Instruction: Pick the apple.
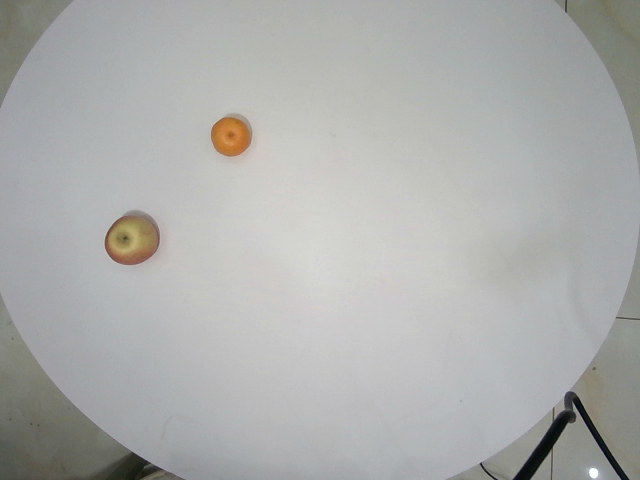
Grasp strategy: vertical